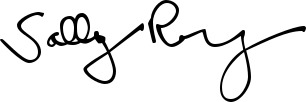
Signature of: sally rooney